Question: What was observed in the imaging?
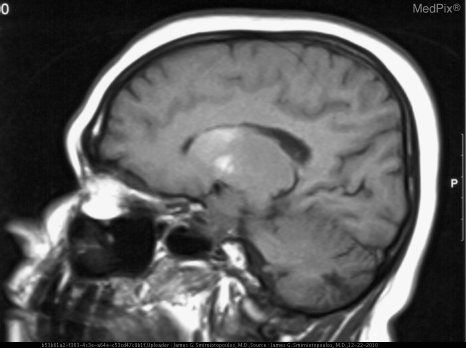
Answer: The imaging shows » CT (acute)
•  abnormal hyper-attenuation in the right basal ganglia
   (putamen and caudate head)
•  old left basal ganglia lacunar infarct
•  bilateral cerebellar wedge lesions

» MRI (subacute - 3 days)
•  T1W hyperintensity in the same region as hyper-attenuation on CT
   (putamen and caudate head)
•  T2W hypointensity in basal ganglia - putamen and caudate head Abnormal hyperintensity in the right basal ganglia.  This is "anatomic" in size and shape, corresponding to the lenticular nucleus and the head of the caudate nucleus..